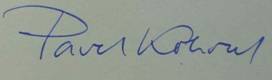
Signature of: pavel kohout